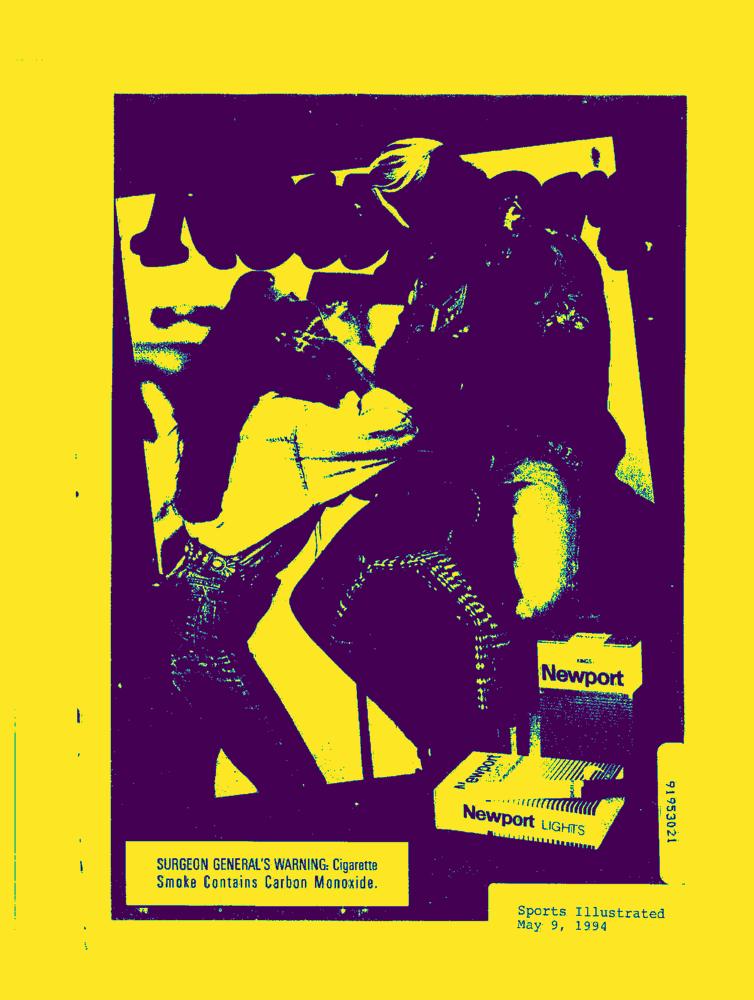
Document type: AD